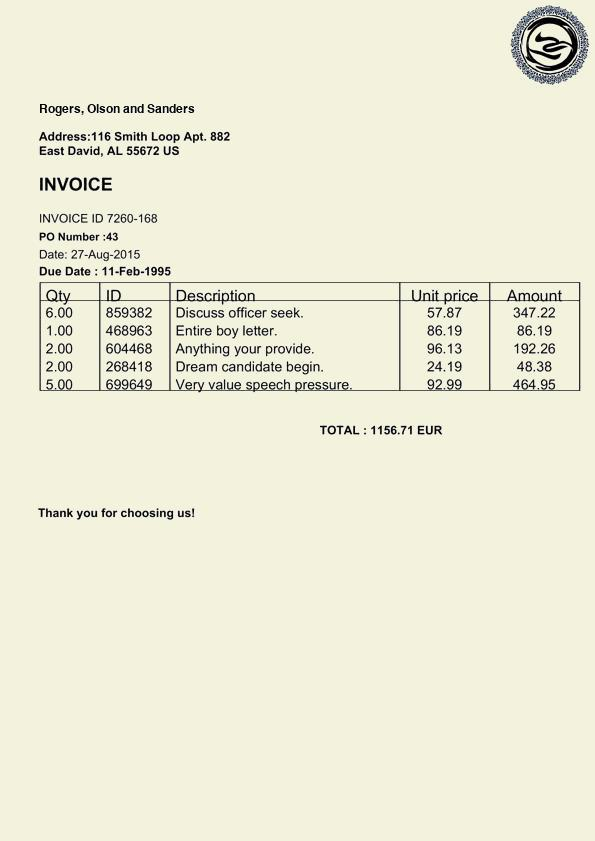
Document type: Invoice